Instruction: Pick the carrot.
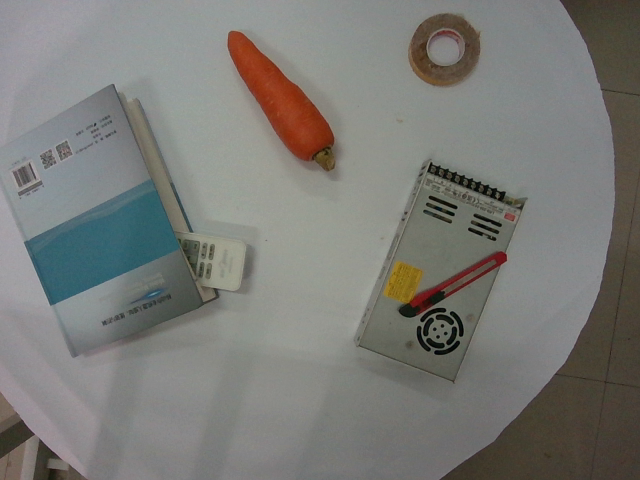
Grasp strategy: vertical